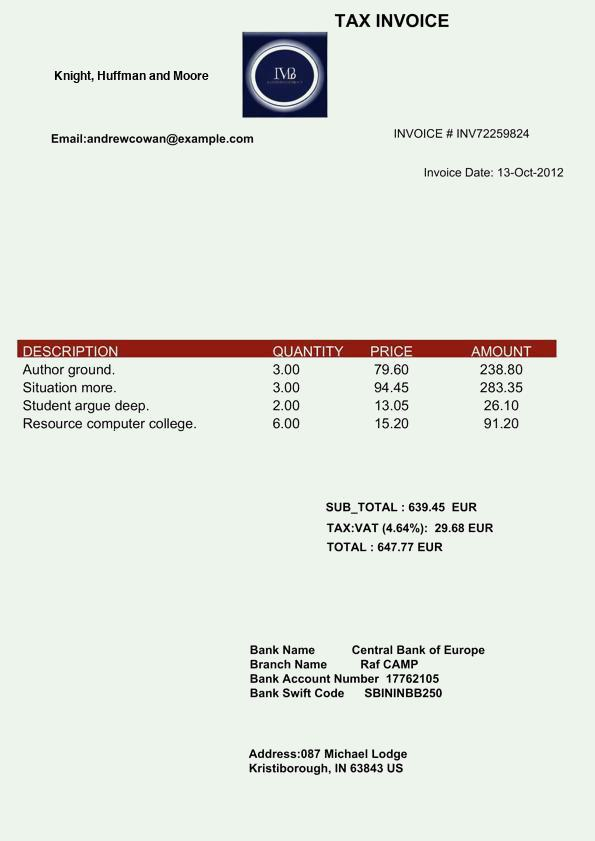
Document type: Invoice